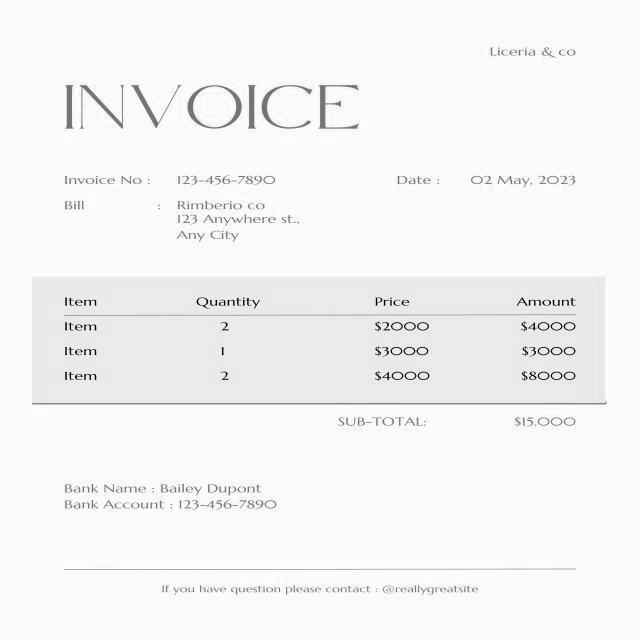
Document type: Invoice